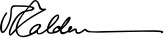
Signature of: rafael caldera